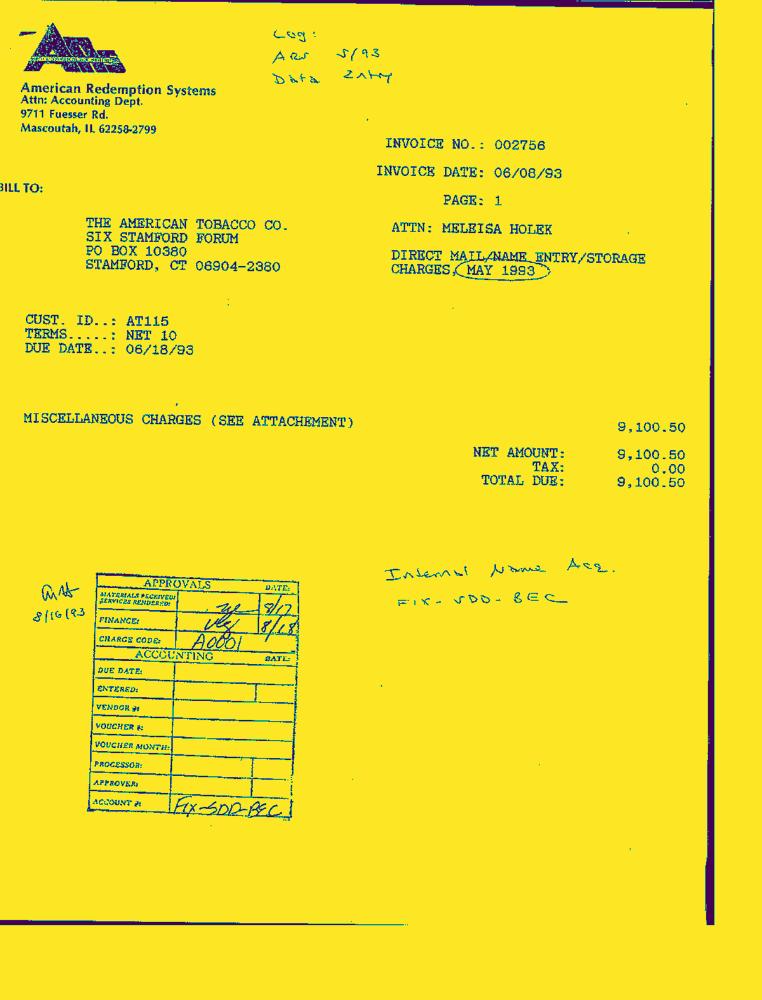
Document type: Invoice-Doc